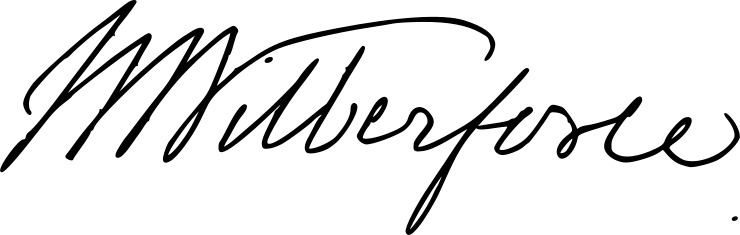
Signature of: william wilberforce